Question: What is the address or location of the property listed in the document?
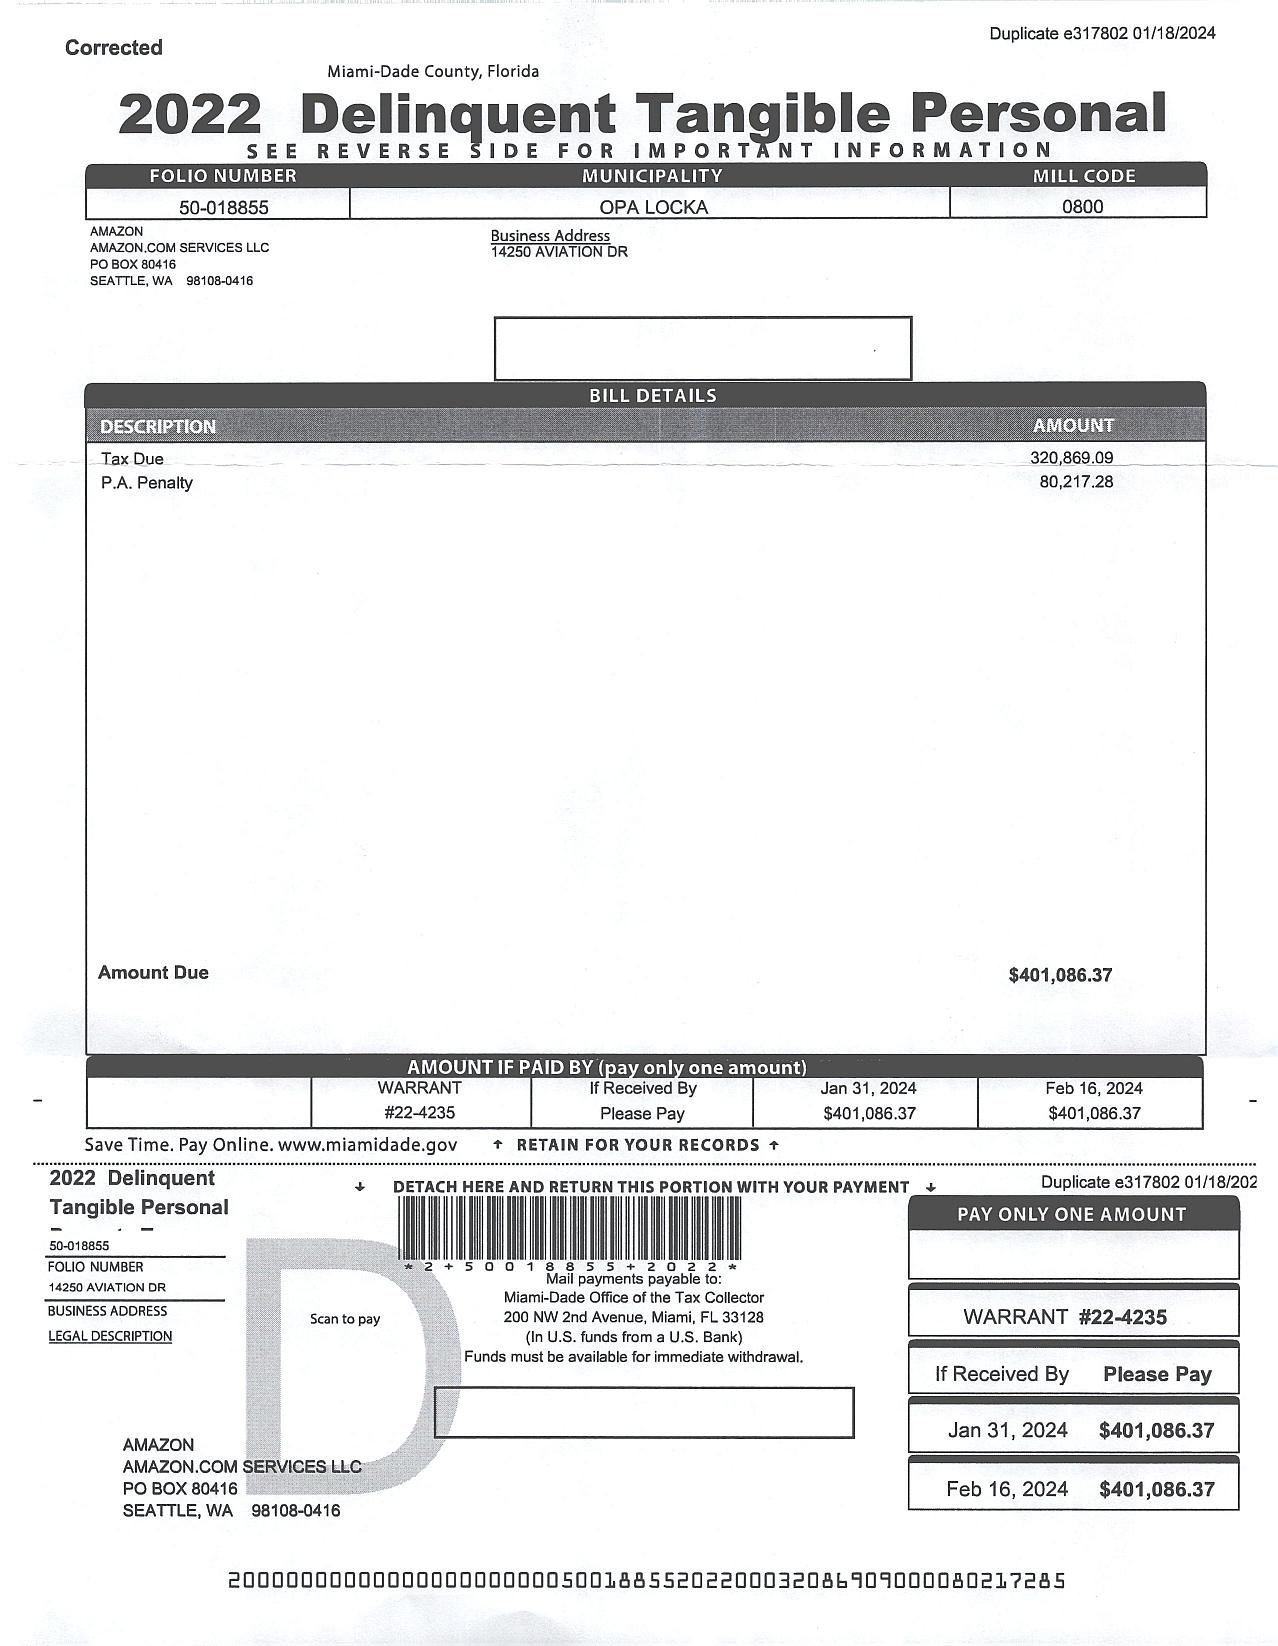
Answer: "14250 AVIATION DR"